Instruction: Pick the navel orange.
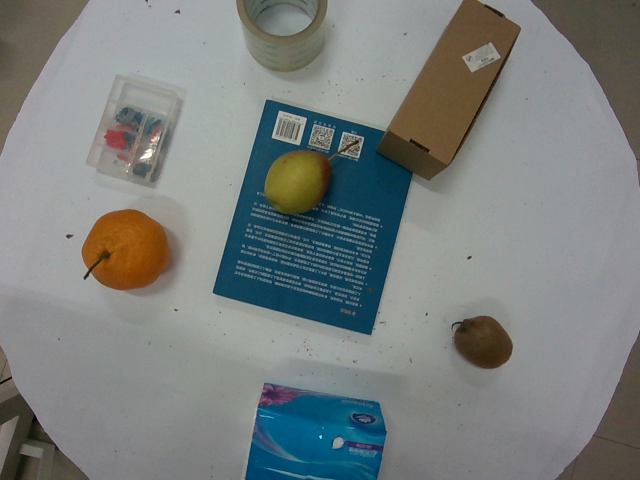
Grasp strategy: vertical